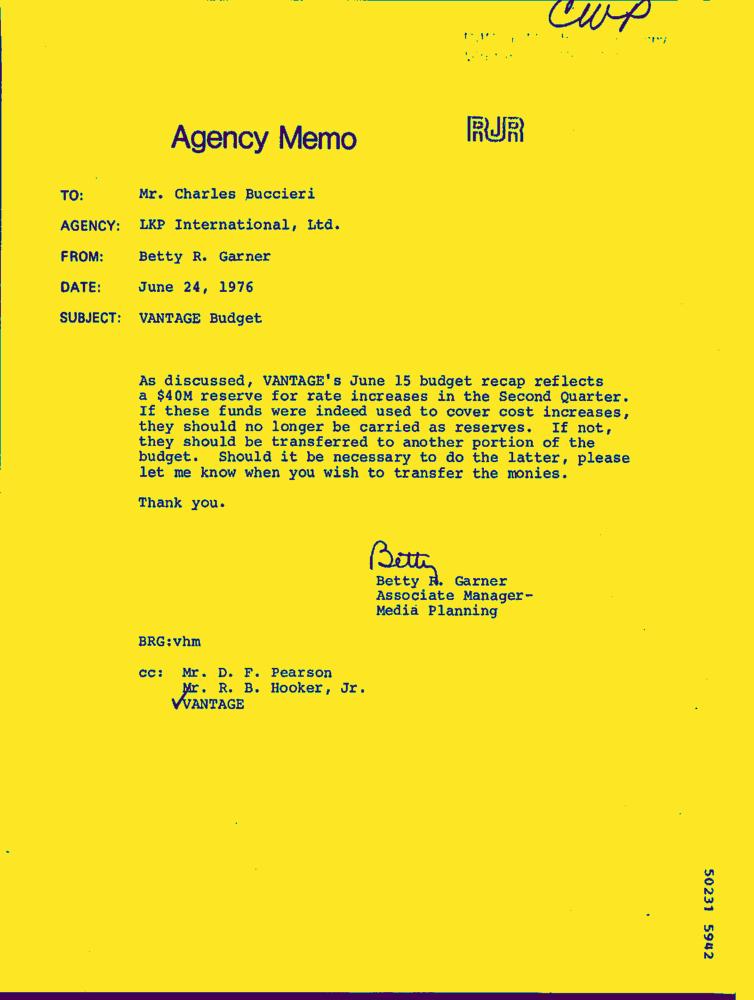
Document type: Letter-Doc